Question: How does the patient history play a role?
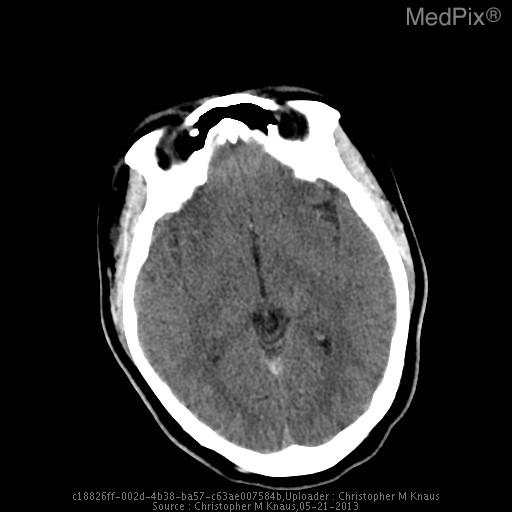
Answer: The patient's history of 17 yo girl presents with left sided facial weakness and numbness and the worst headache of her life that is rated 10/10.  The headache has been progressive for about 24 hours.  She has a history of migraine, but the patient states that her current headache does not feel like her typical migraine headache. is key in understanding the case.